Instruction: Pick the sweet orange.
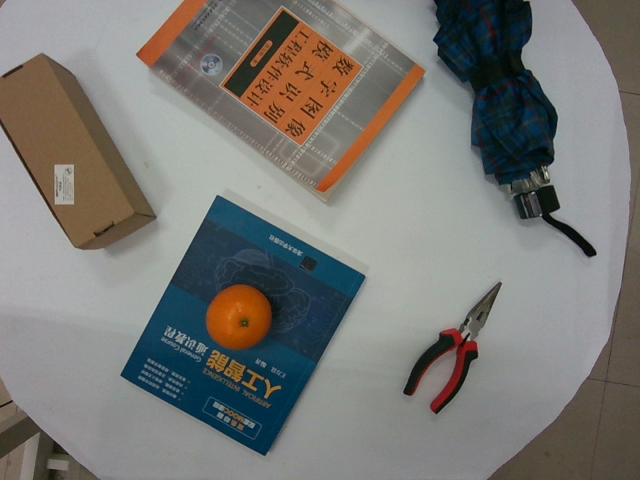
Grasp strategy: vertical